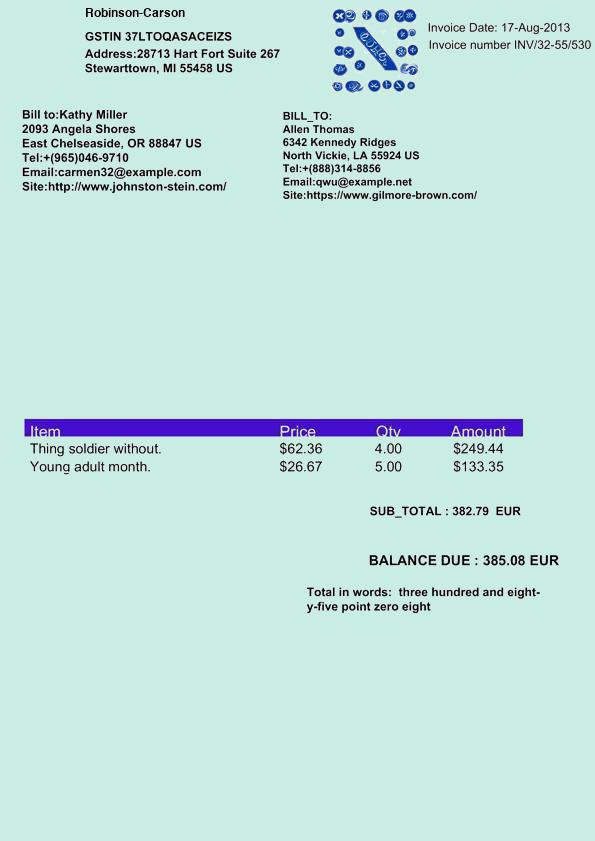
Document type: Invoice